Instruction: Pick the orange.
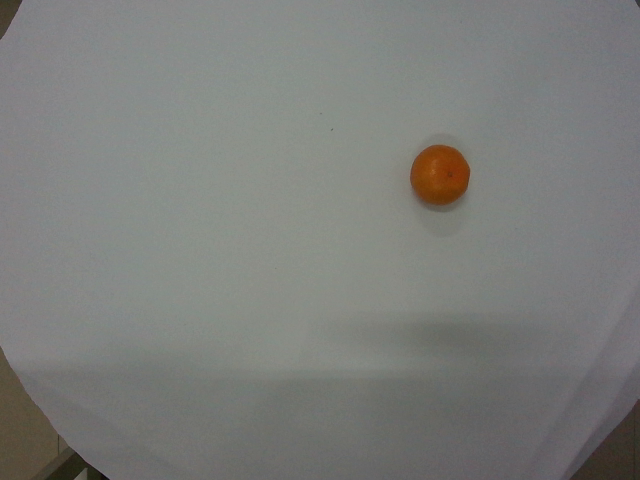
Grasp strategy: vertical